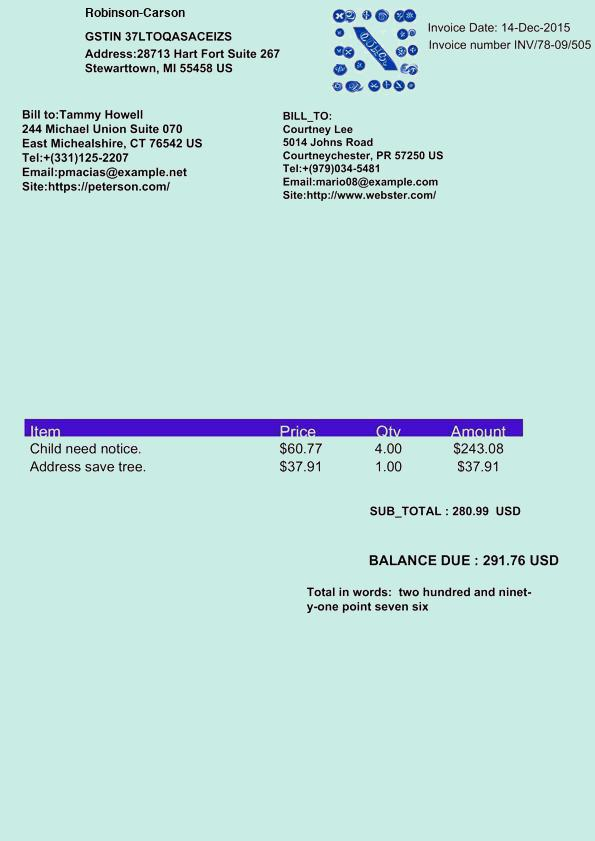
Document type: Invoice